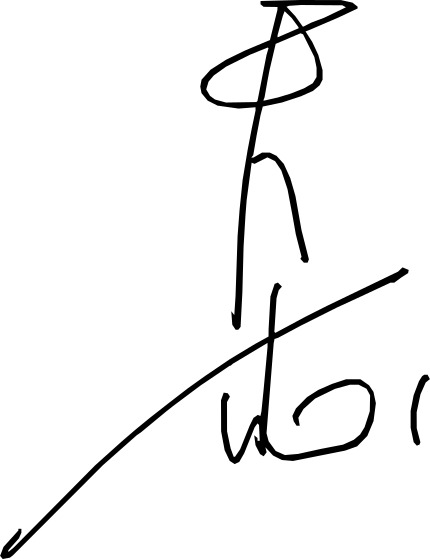
Signature of: insooni